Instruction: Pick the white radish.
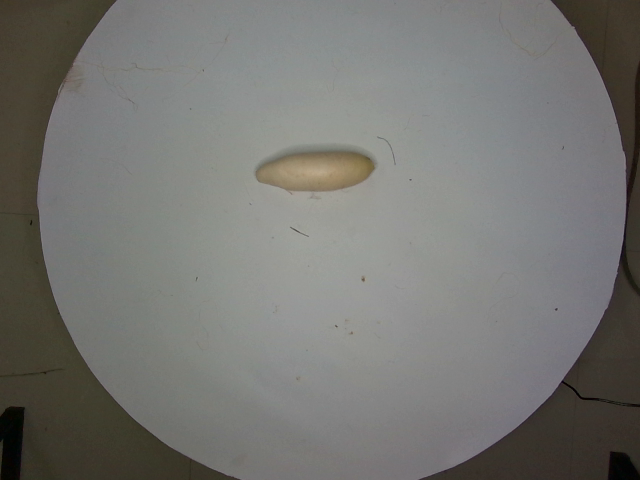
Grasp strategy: vertical